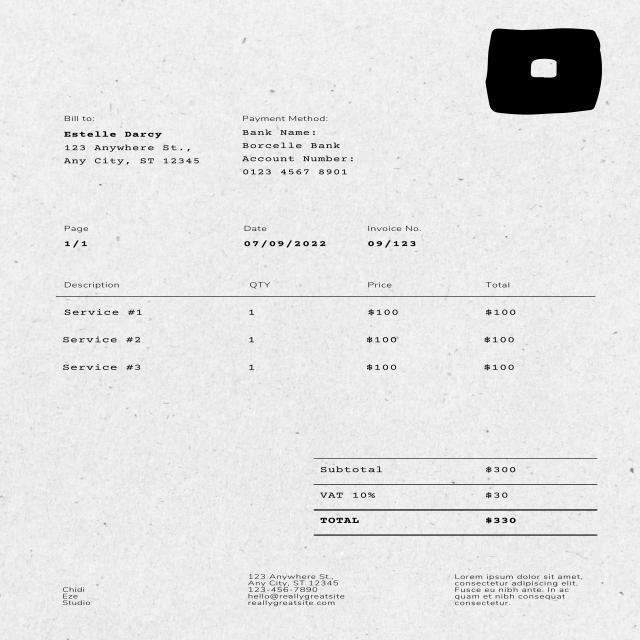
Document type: Invoice